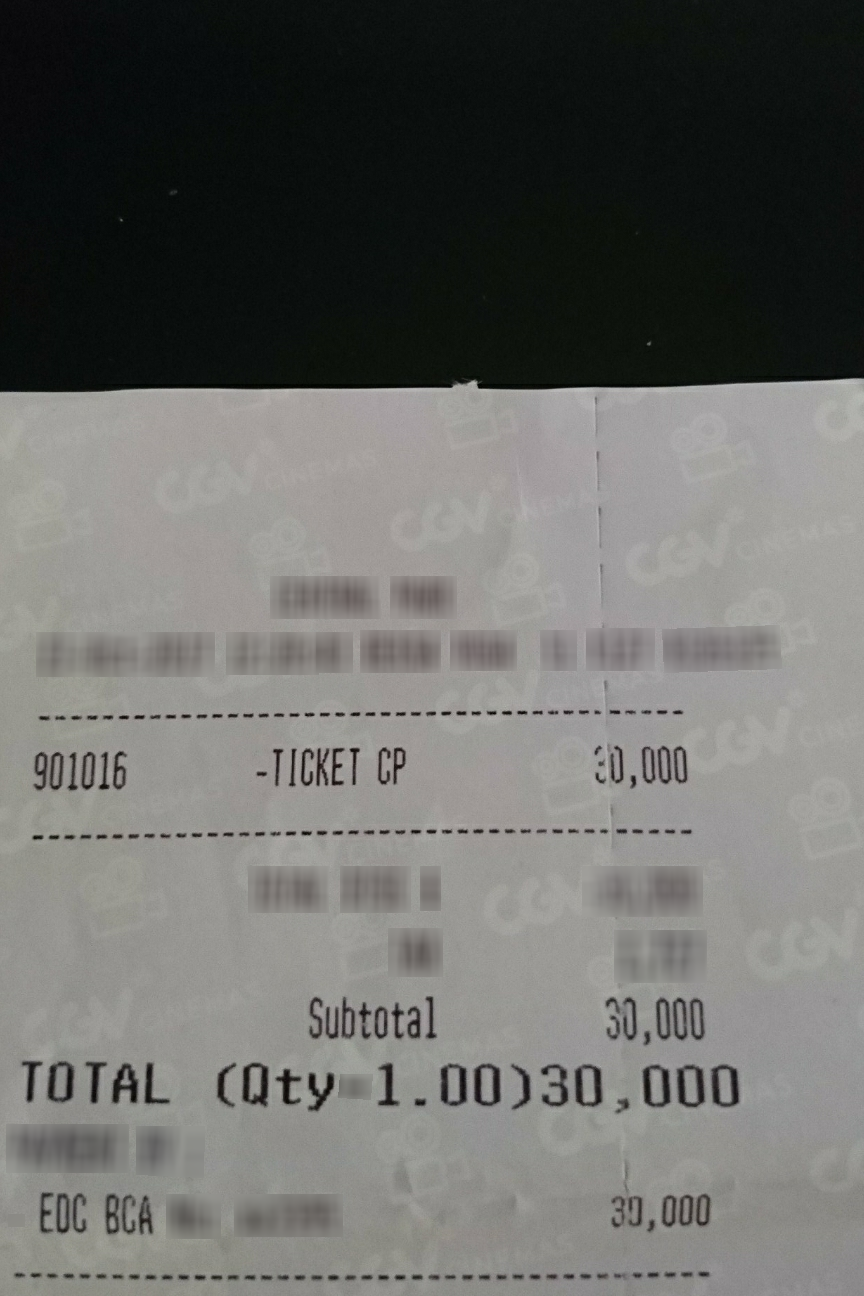
Extraction:
receipt: line_items: name: - TICKET CP
price: 30,000
subtotal: 30,000
total: 30,000